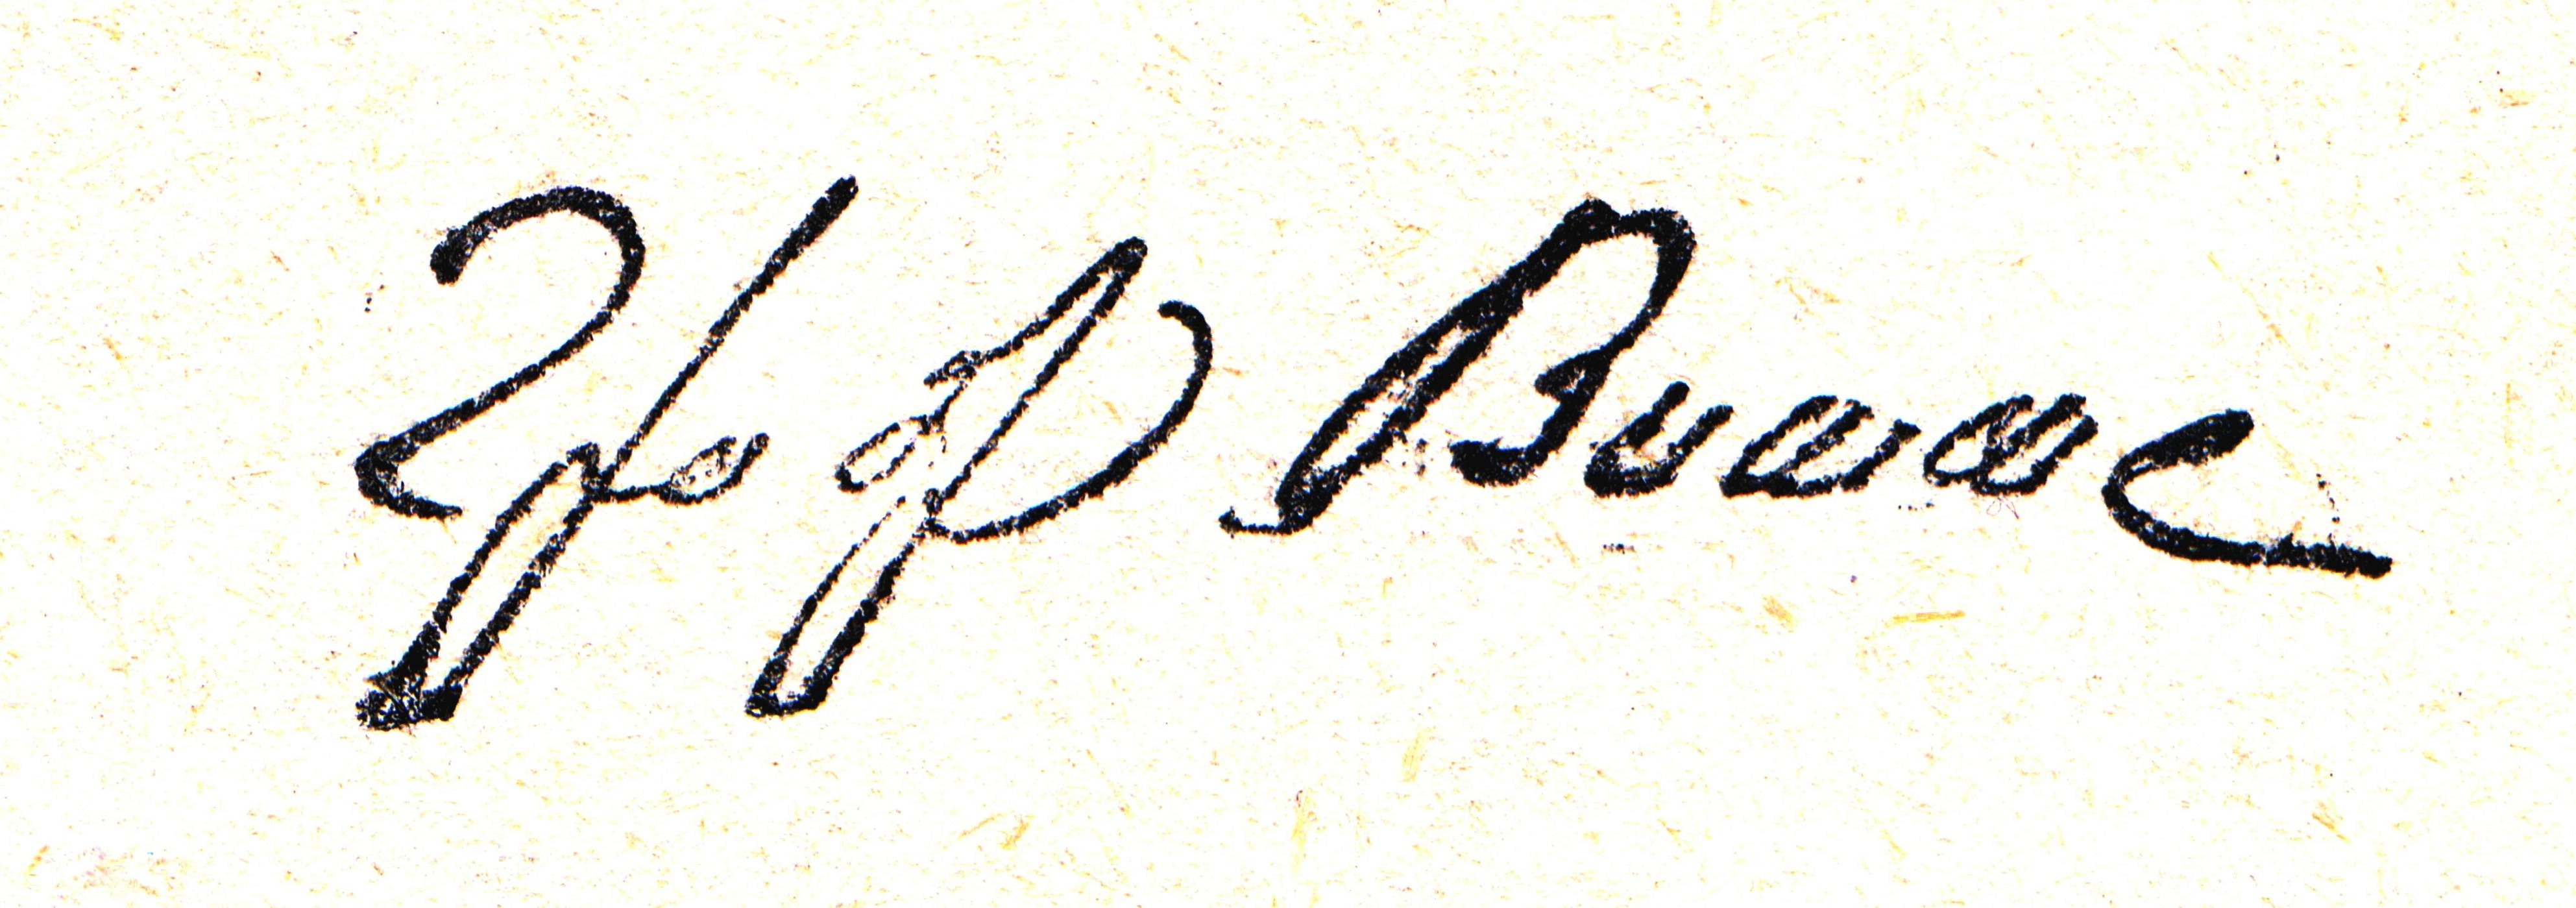
Signature of: sergei witte